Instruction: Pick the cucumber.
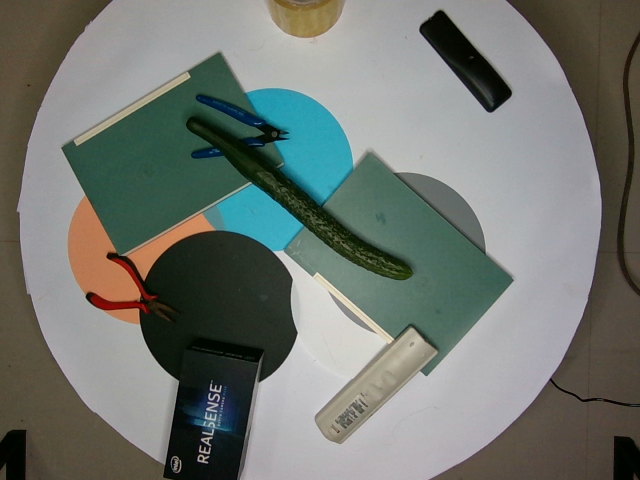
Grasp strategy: vertical